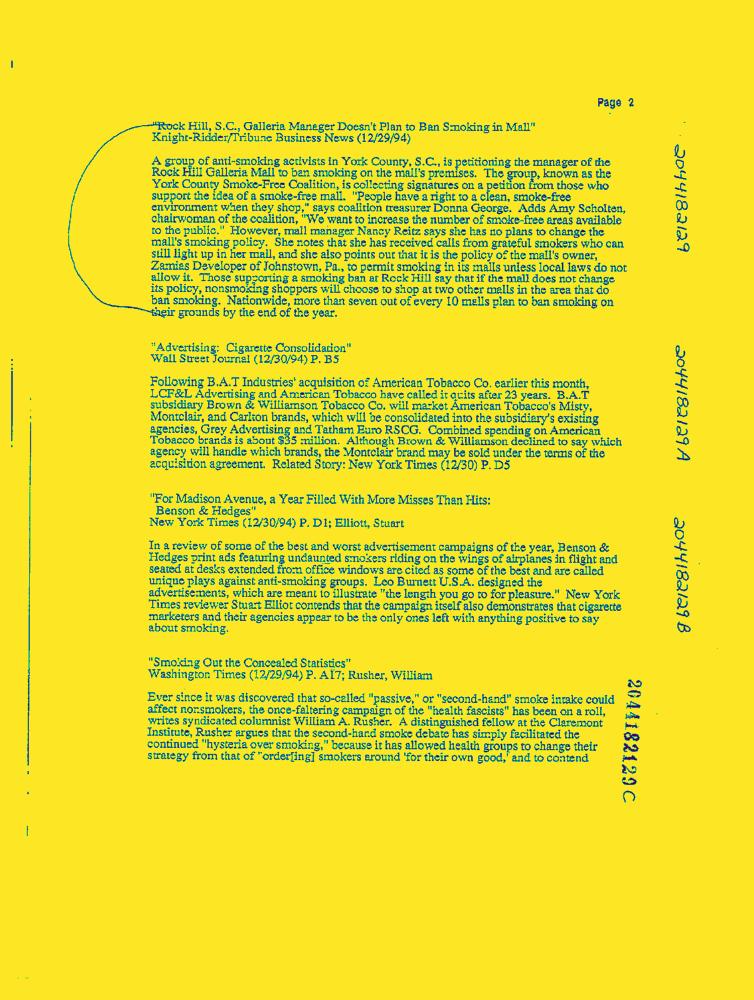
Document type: News-Article